Question: Talk about the condition:
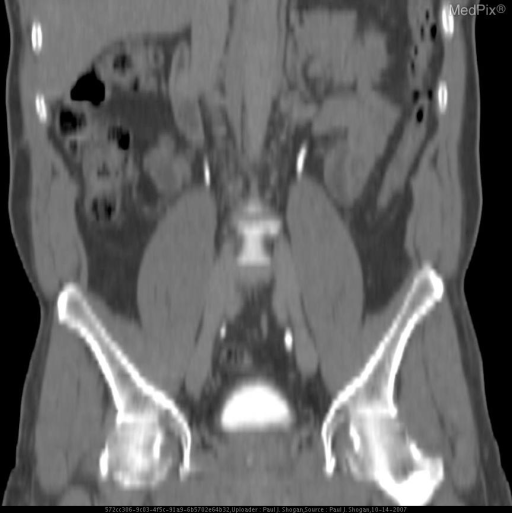
Answer: The disease is discussed as: Lesions/Condition: Duplicated Inferior Vena Cava (IVC)

Discussion:

A duplicated IVC is commonly identified as an incidental finding during routine abdominal CT examinations, and is present in 3% of the population.  It is derived from a persistence of both right and left supracardinal veins.

Typically, the left IVC is a direct continuation of the left common iliac vein, ascending to the left of the abdominal aorta, crossing midline anterior to the aorta to join the right IVC via the left renal vein.

Knowledge of a duplicated IVC is important in the planning of vascular procedures, both surgical and radiologic.